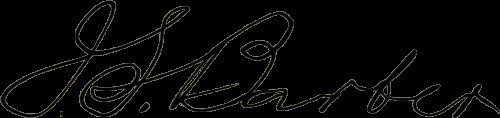
Signature of: julius solon barber